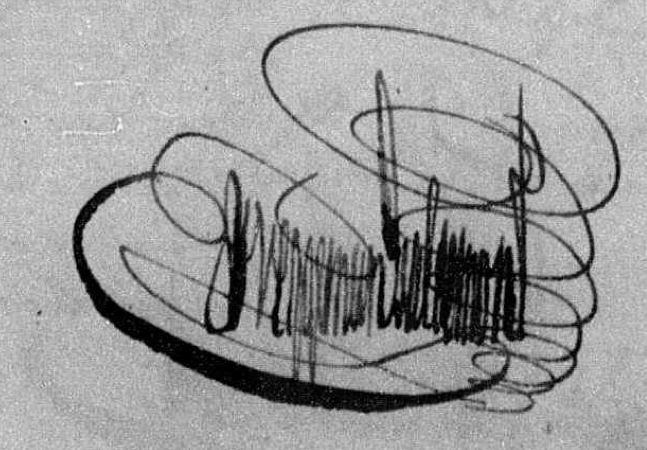
Signature of: jan weggeman guldemont